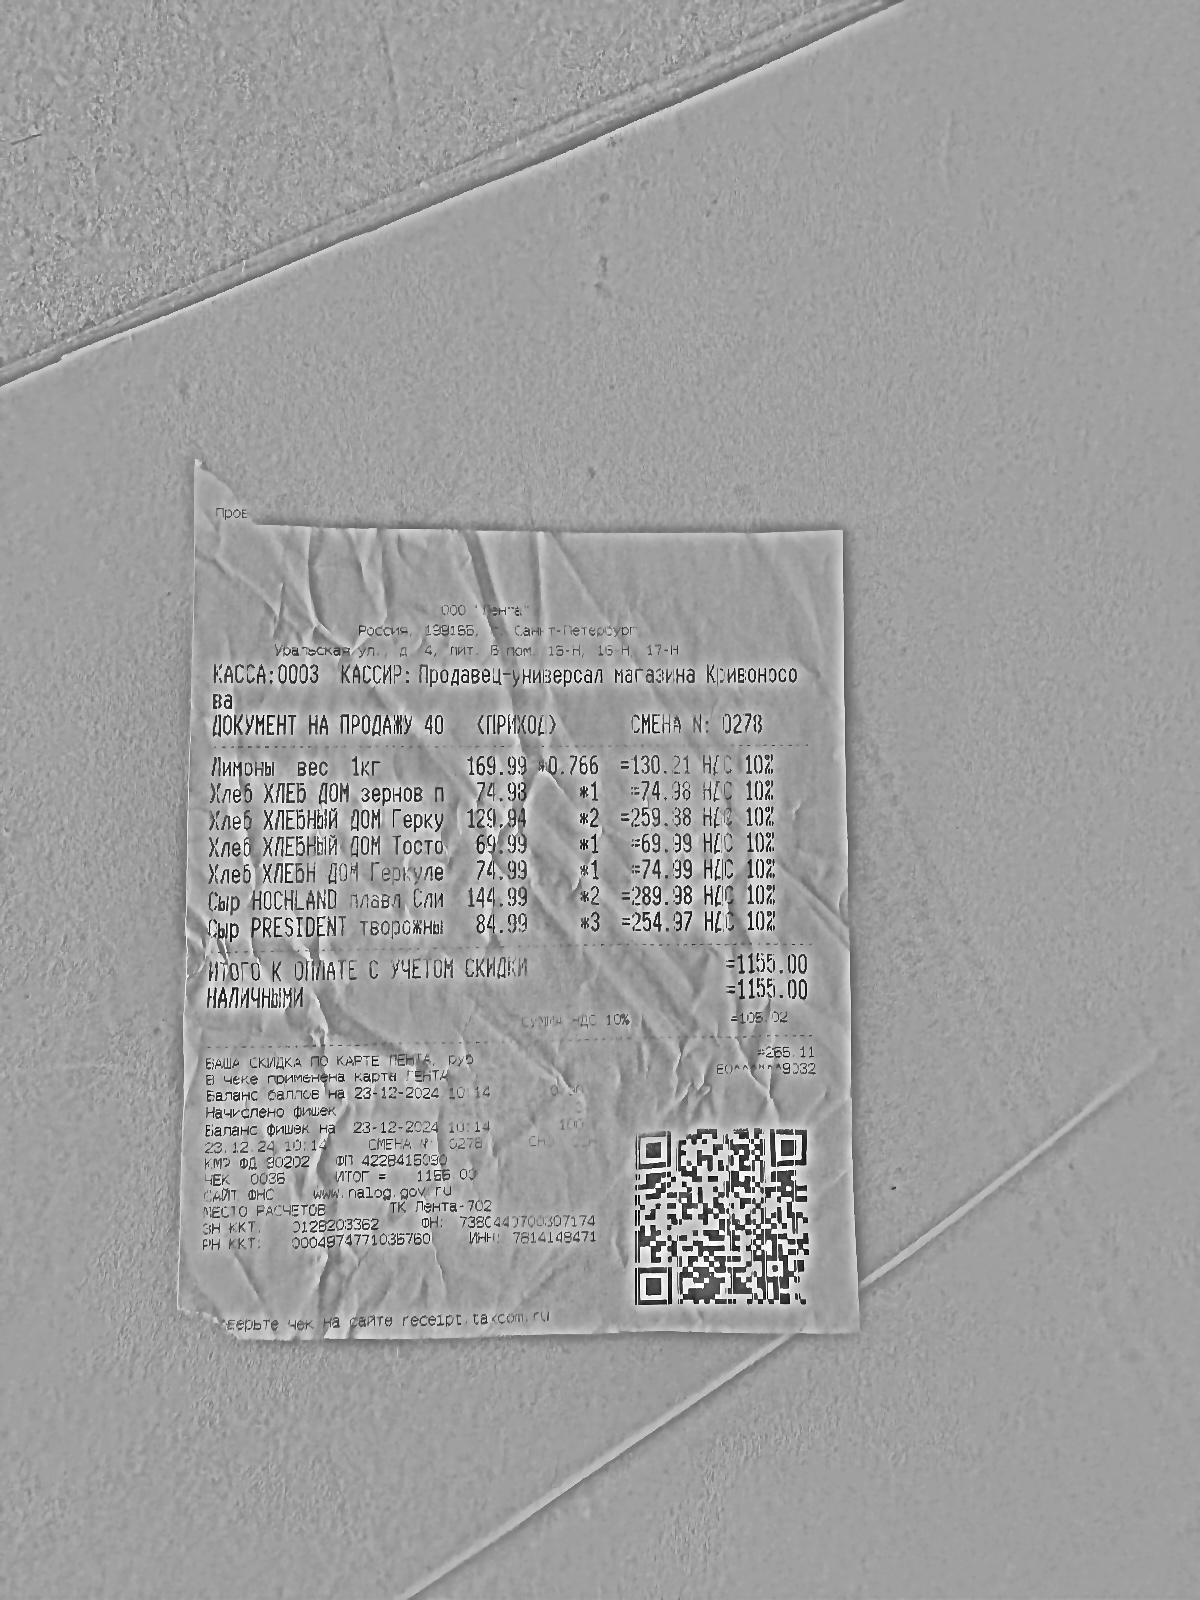
Дата: 23-12-2024
Товары: Лицензия вес 1кг; Хлеб ХЛЕБ ДОМ зернов и; Хлеб ХЛЕБНЫЙ ДОМ Герку; Хлеб ХЛЕБНЫЙ ДОМ Тостю; Хлеб ХЛЕБНОЙ ДОМ Геркуле; Сыр ИСЧЕННО плав. Сли; Сыр PRESIDENT творожный
Количество: 0.766; 1.000; 2.000; 1.000; 1.000; 2.000; 3.000
Цена: 169.99; 74.38; 129.94; 69.99; 74.93; 144.99; 84.99
Сумма: 130.21; 74.38; 259.88; 69.99; 74.93; 289.98; 254.97
Итого: 1155.00